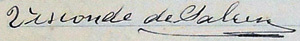
Signature of: domingos joaquim da silva